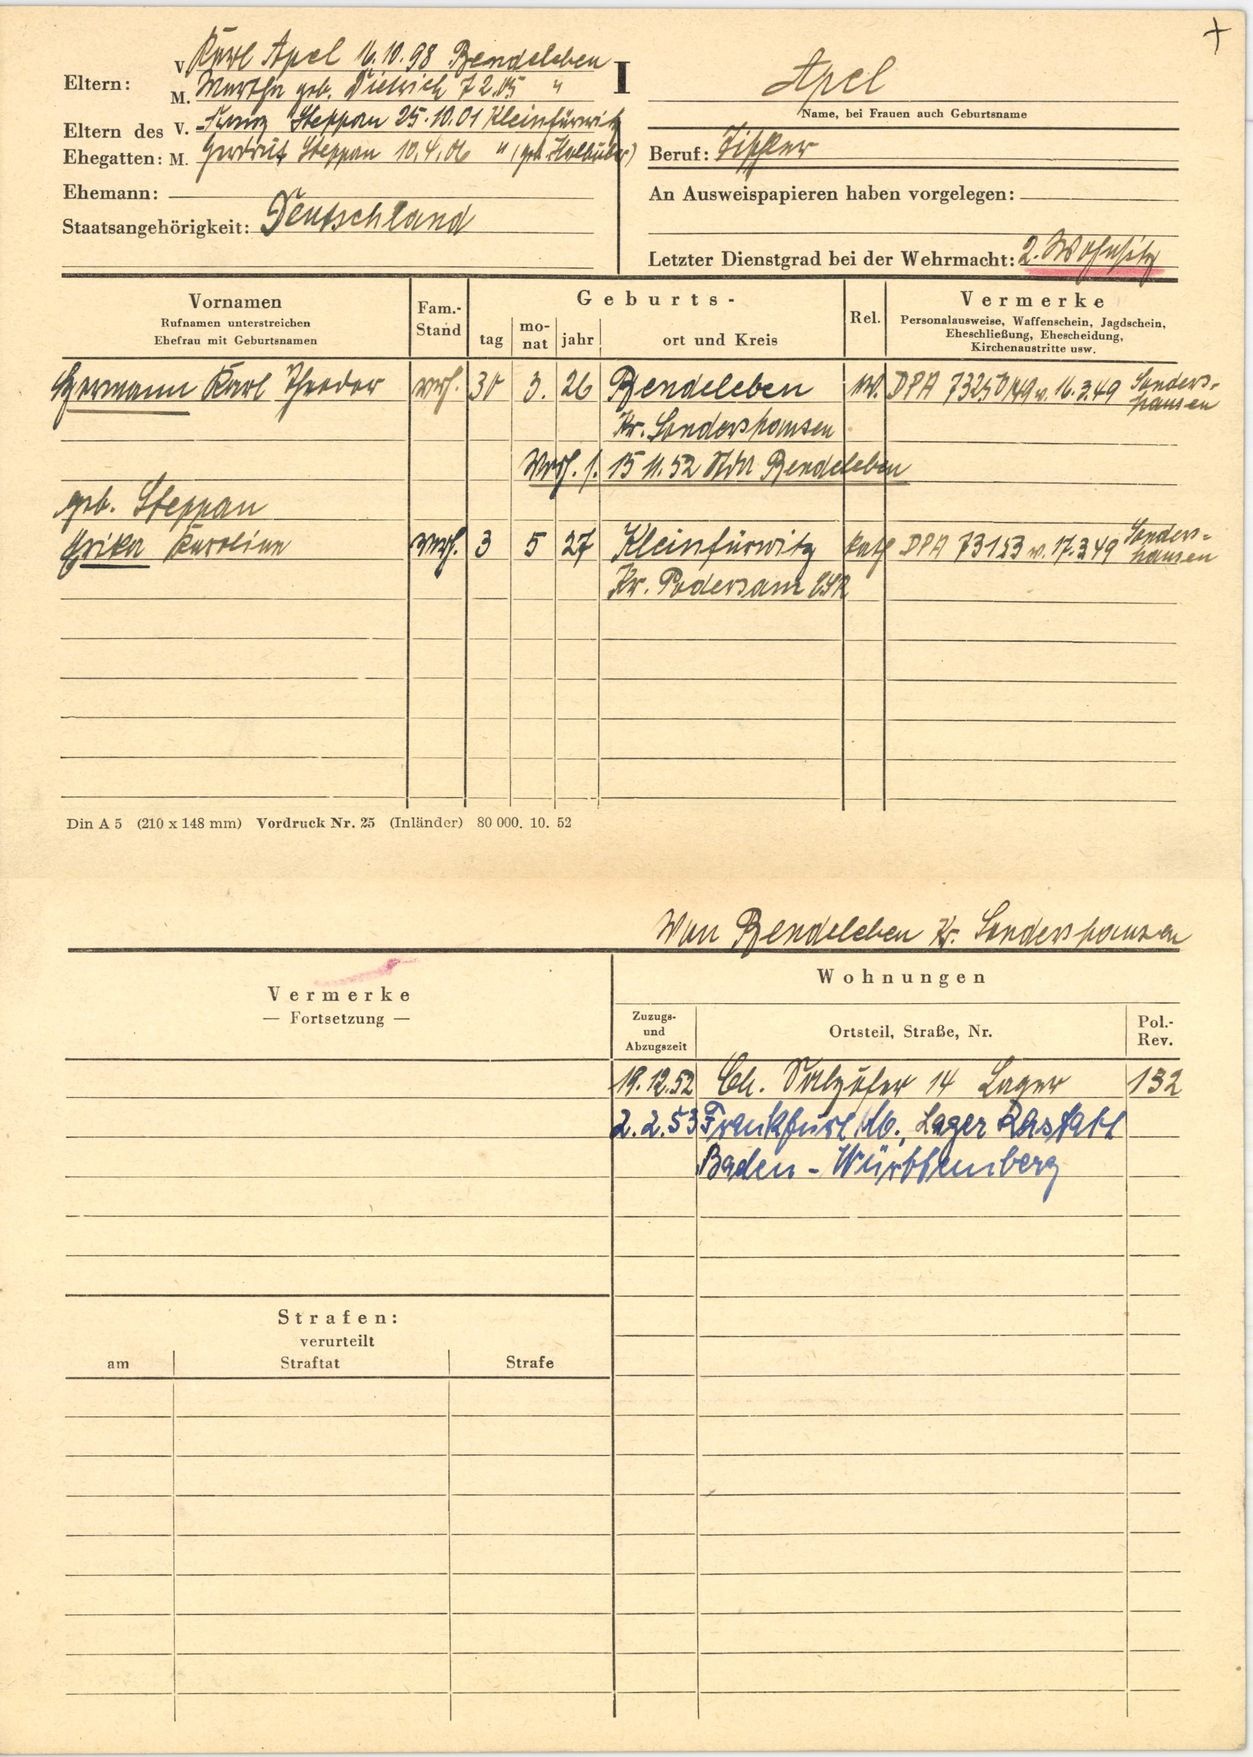
Apel